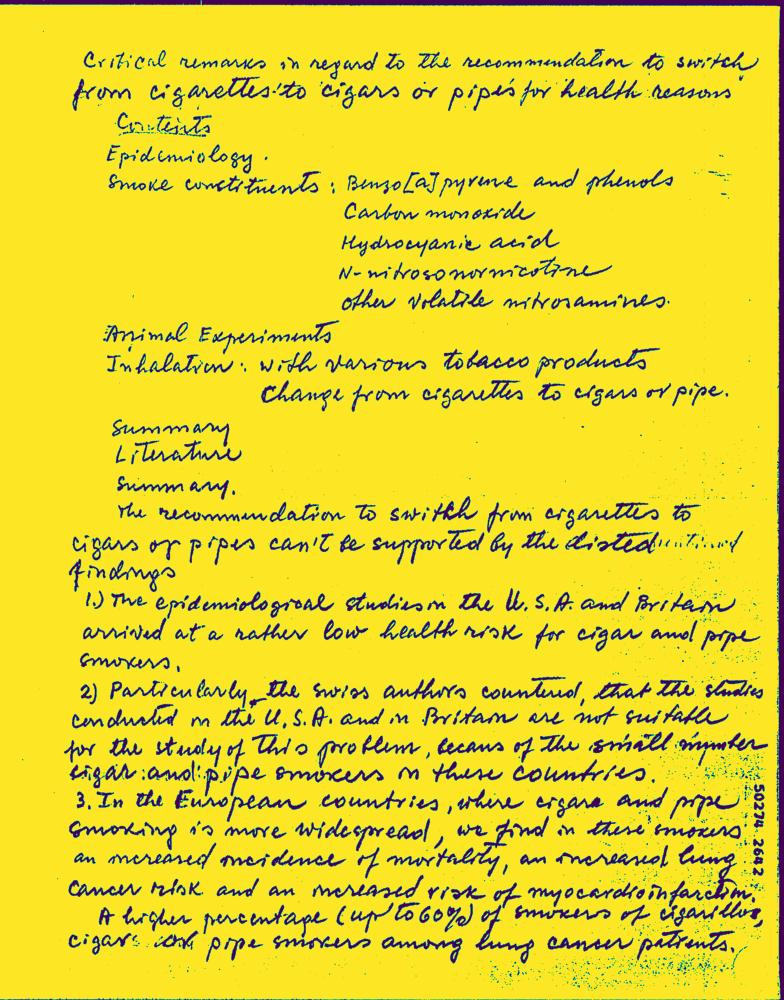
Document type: Hand-Written